Question: What are the imaging findings?
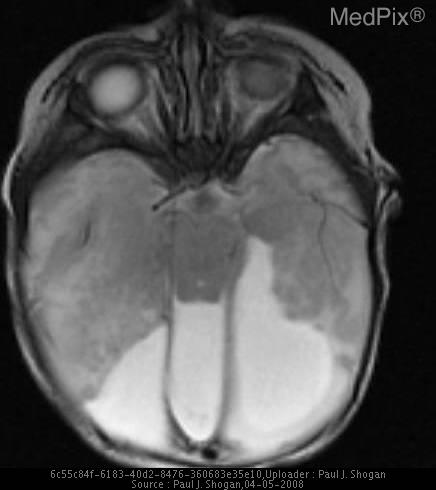
Answer: The imaging shows This patient has agenesis of the corpus callosum.  The posterior fossa is small, with a normally formed cerebellum, which is compressed inferiorly, and the 4th ventricle and cerebral aqueduct are patent.  The globes maintain cross-midline symmetry, and hypotelorism is noted.  The optic tracts are normally formed.  The thalami are fused, and there is partial interhemispheric fusion of the insular parenchyma, and a suggestion of anterior frontal lobe fusion.  There is a partially formed posterior falx cerebri, and anterior interhemispheric fissure.  There is a probable large monoventricle with a dorsal interhemispheric cyst, abutting dysplastic cerebral tissue.  There is an apparent hypoplastic left internal jugular vein.  A cephalocele at the vertex is also noted. T2 weighted axial image through the level of the orbits reveal the optic tracts are normally formed.  The globes maintain cross-midline symmetry, and hypotelorism is noted.  The cerebral aqueduct is patent.  The falx cerebri is partially formed, with a surrounding fluid collection.   There is a rudimentary left occipital and temporal horn, abutting dysplastic cerebral tissue.  The right occipital and temporal horn are not visualized..